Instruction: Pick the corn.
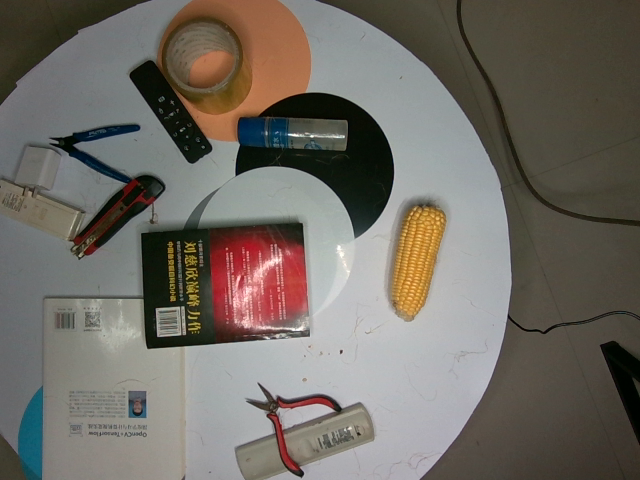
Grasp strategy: vertical